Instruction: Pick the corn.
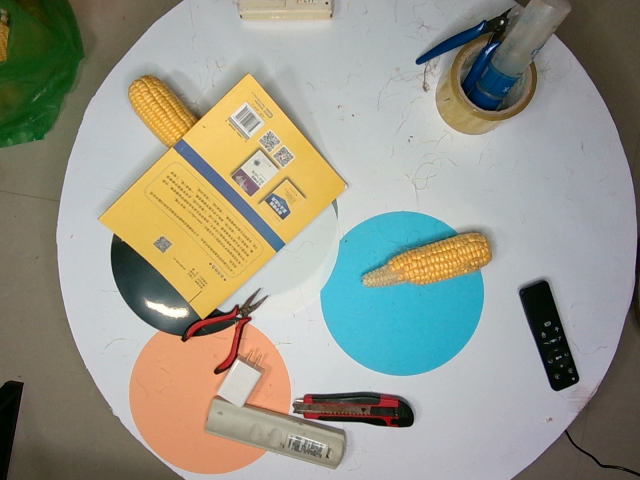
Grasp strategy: vertical